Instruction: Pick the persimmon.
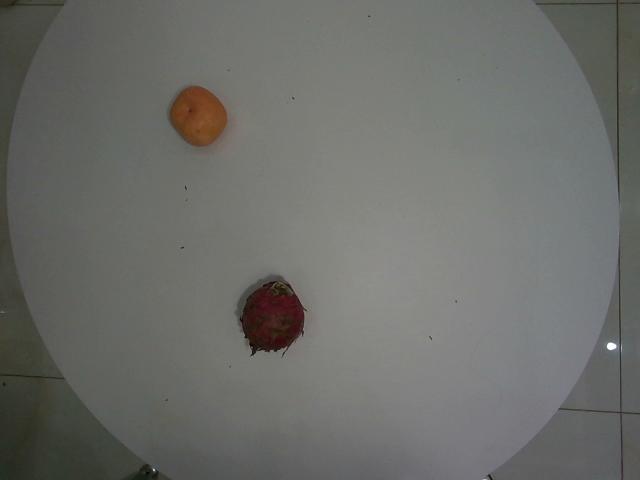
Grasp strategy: vertical